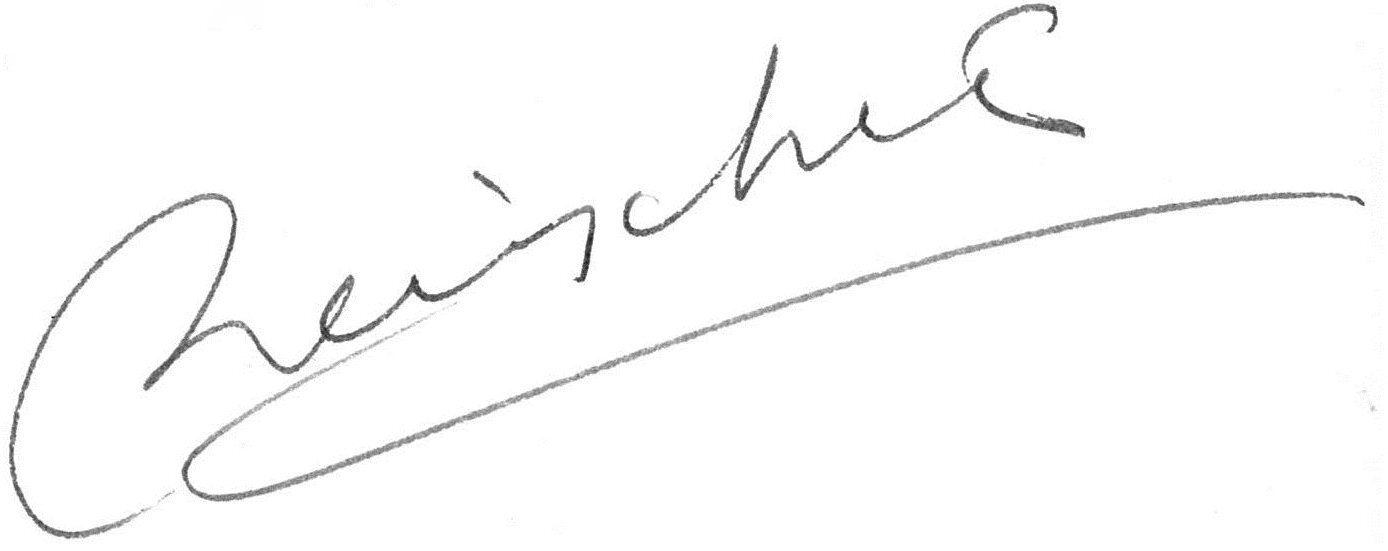
Signature of: rené schérer